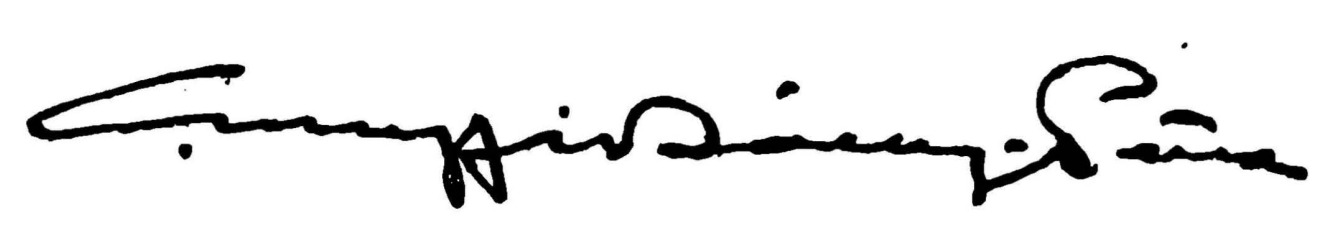
Signature of: carlos muzzio sáenz peña